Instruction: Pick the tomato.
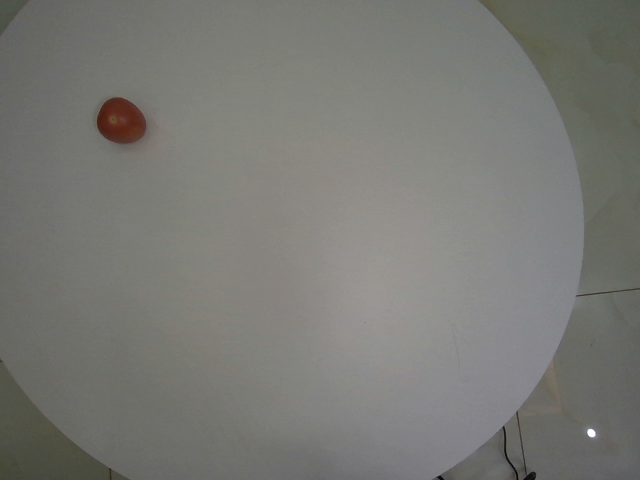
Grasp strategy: vertical